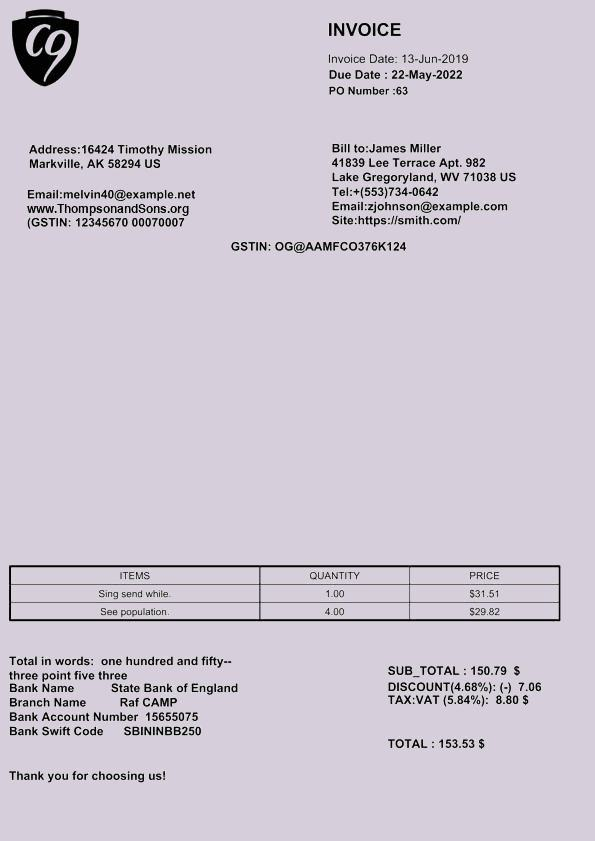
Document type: Invoice